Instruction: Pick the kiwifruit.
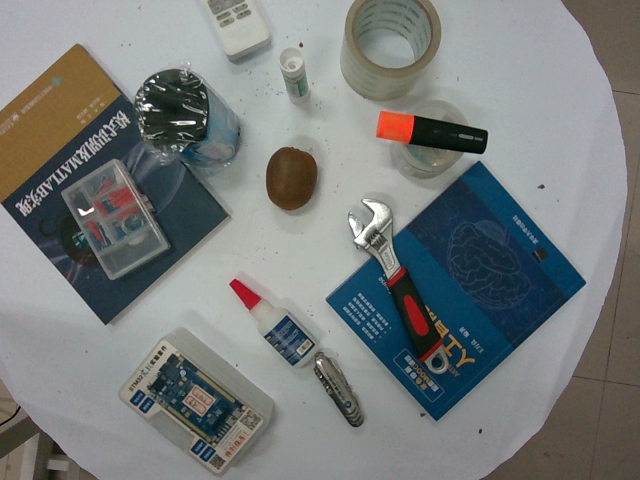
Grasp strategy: vertical